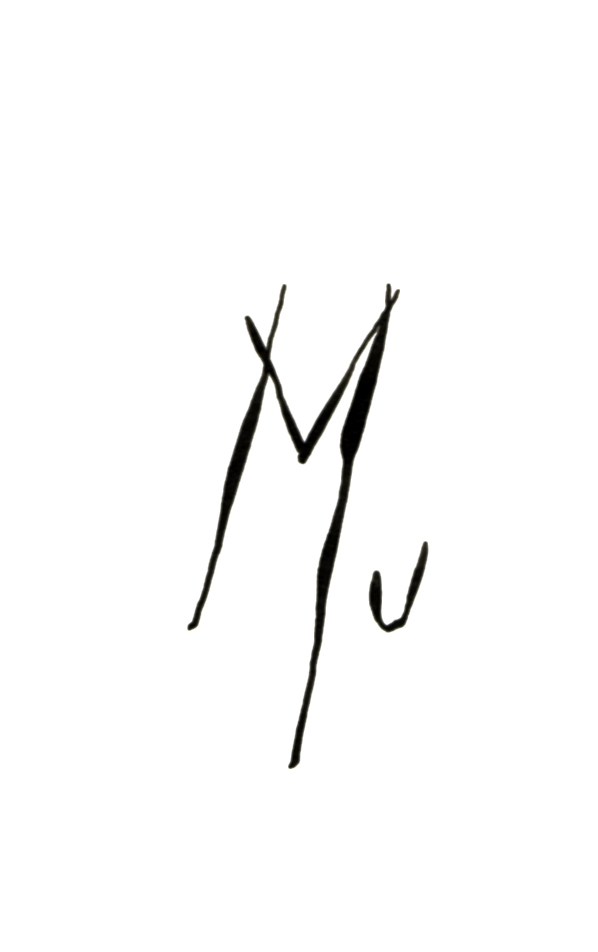
Signature of: mu blondeau